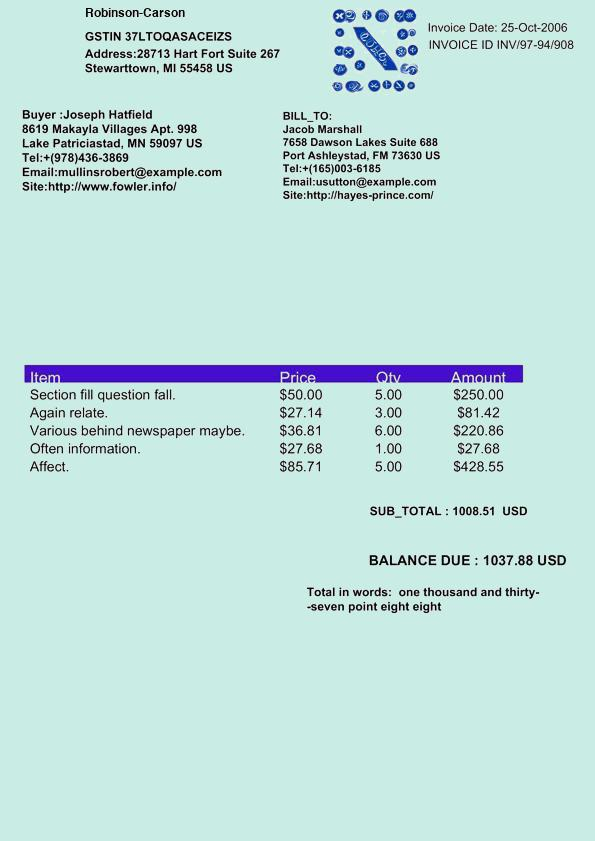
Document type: Invoice